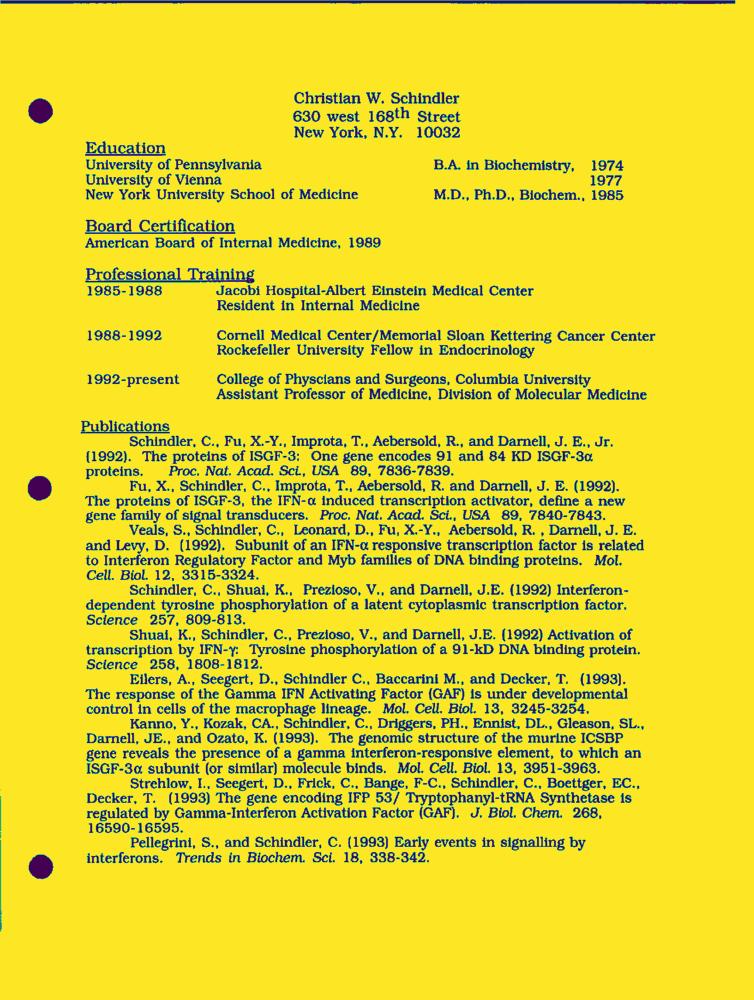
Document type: Resume-Doc